Please extract the written amount, numerical amount, recipient's name, date on the cheque, and the bank's name from the image.
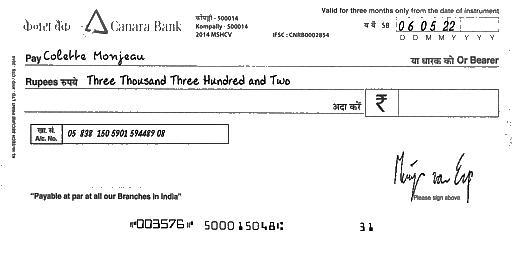
amt_in_words: Three Thousand Three Hundred and Two
amt_in_figures:
payee_name: Colette Monjeau
bank_name: Canara Bank
cheque_date: 06/05/22